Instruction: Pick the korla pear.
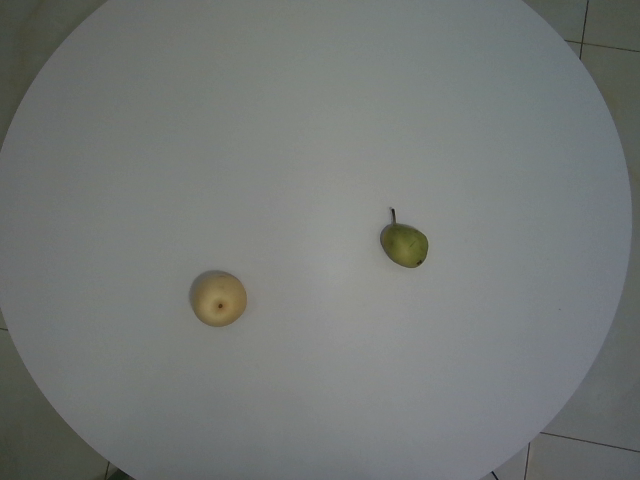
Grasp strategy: vertical